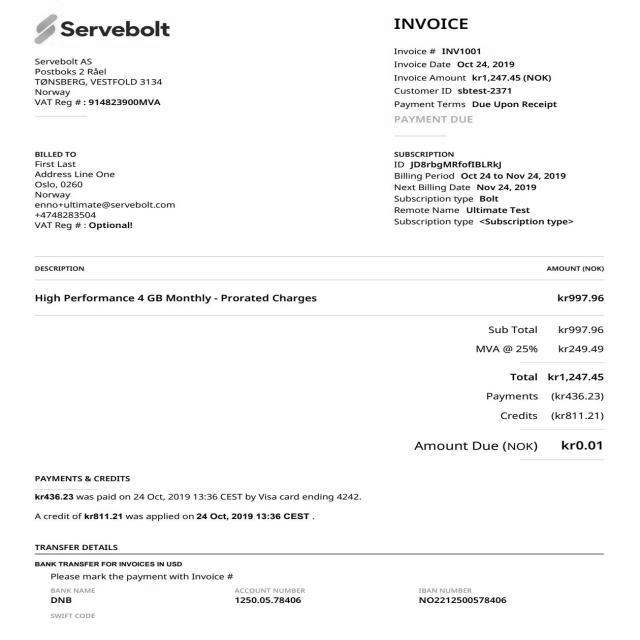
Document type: Invoice